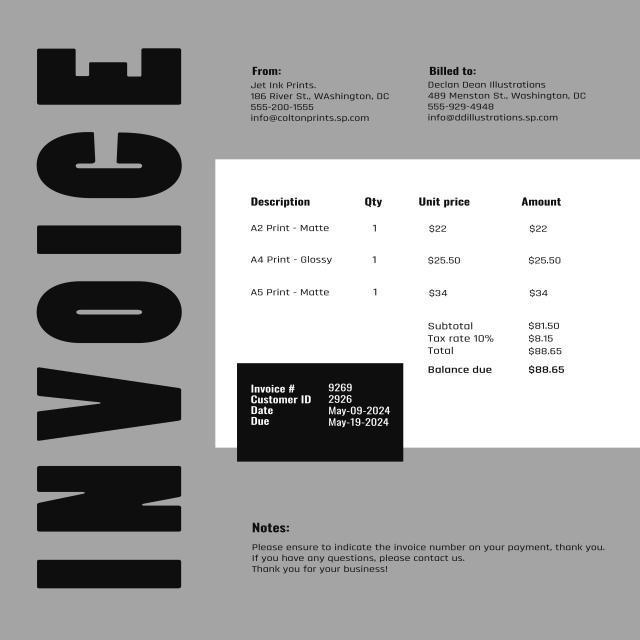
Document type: Invoice